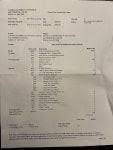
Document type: Invoice